Question: What was observed in the imaging?
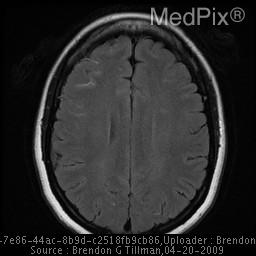
Answer: The imaging shows CT:  Axial Noncontrast CT of the Brain showed an acute SAH in the right frontal lobe brain.

Cerebral angiogram:  Lateral projection of the right cerebral angiogram demonstrated irregular variable caliber in cortical vessels in the right MCA distribution.

MRI/MRA:  Diffusion weight image, Apparent Diffusion Coefficient MRI, and T2-weighted images of brain demonstrate an acute infarct in the right mid-posterior cerebellar in the superior cerebellar vascular territory.

Axial FLAIR MRI of the brain showed multiple nonspecific small foci of increased FLAIR signal within the anterior aspects of the external capsule bilaterally.

3D time of flight MRA of the cerebral arteries demonstrated MCA cortical vessel caliber variation. Axial FLAIR MRI of the brain showing multiple nonspecific small foci of increased FLAIR signal within the frontal subcortical white matter on the right..